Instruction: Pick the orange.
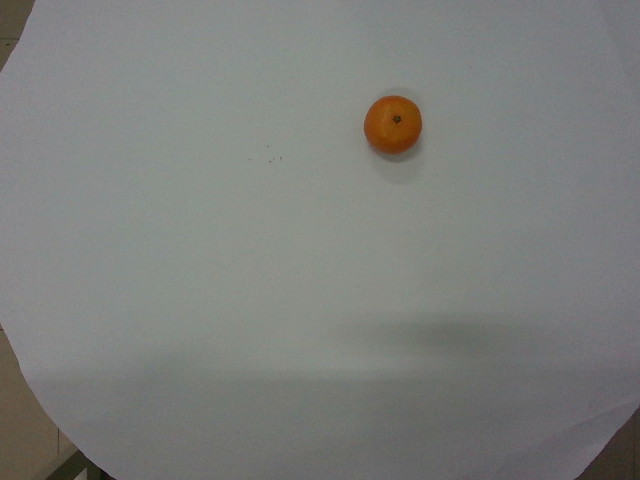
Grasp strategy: vertical